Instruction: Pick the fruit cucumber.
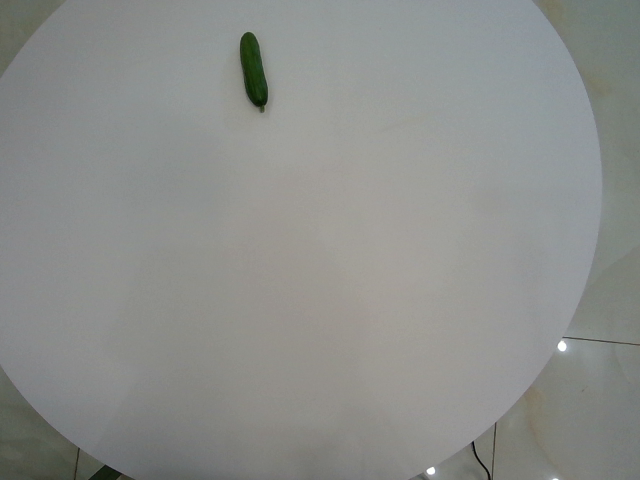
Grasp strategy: vertical